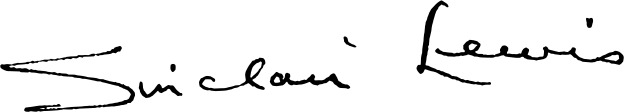
Signature of: sinclair lewis